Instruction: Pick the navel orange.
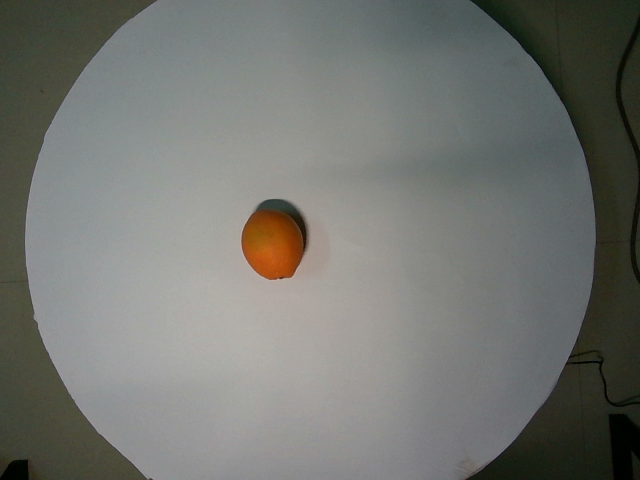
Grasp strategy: vertical